Question: What type of tax is indicated in the document, personal property or real estate?
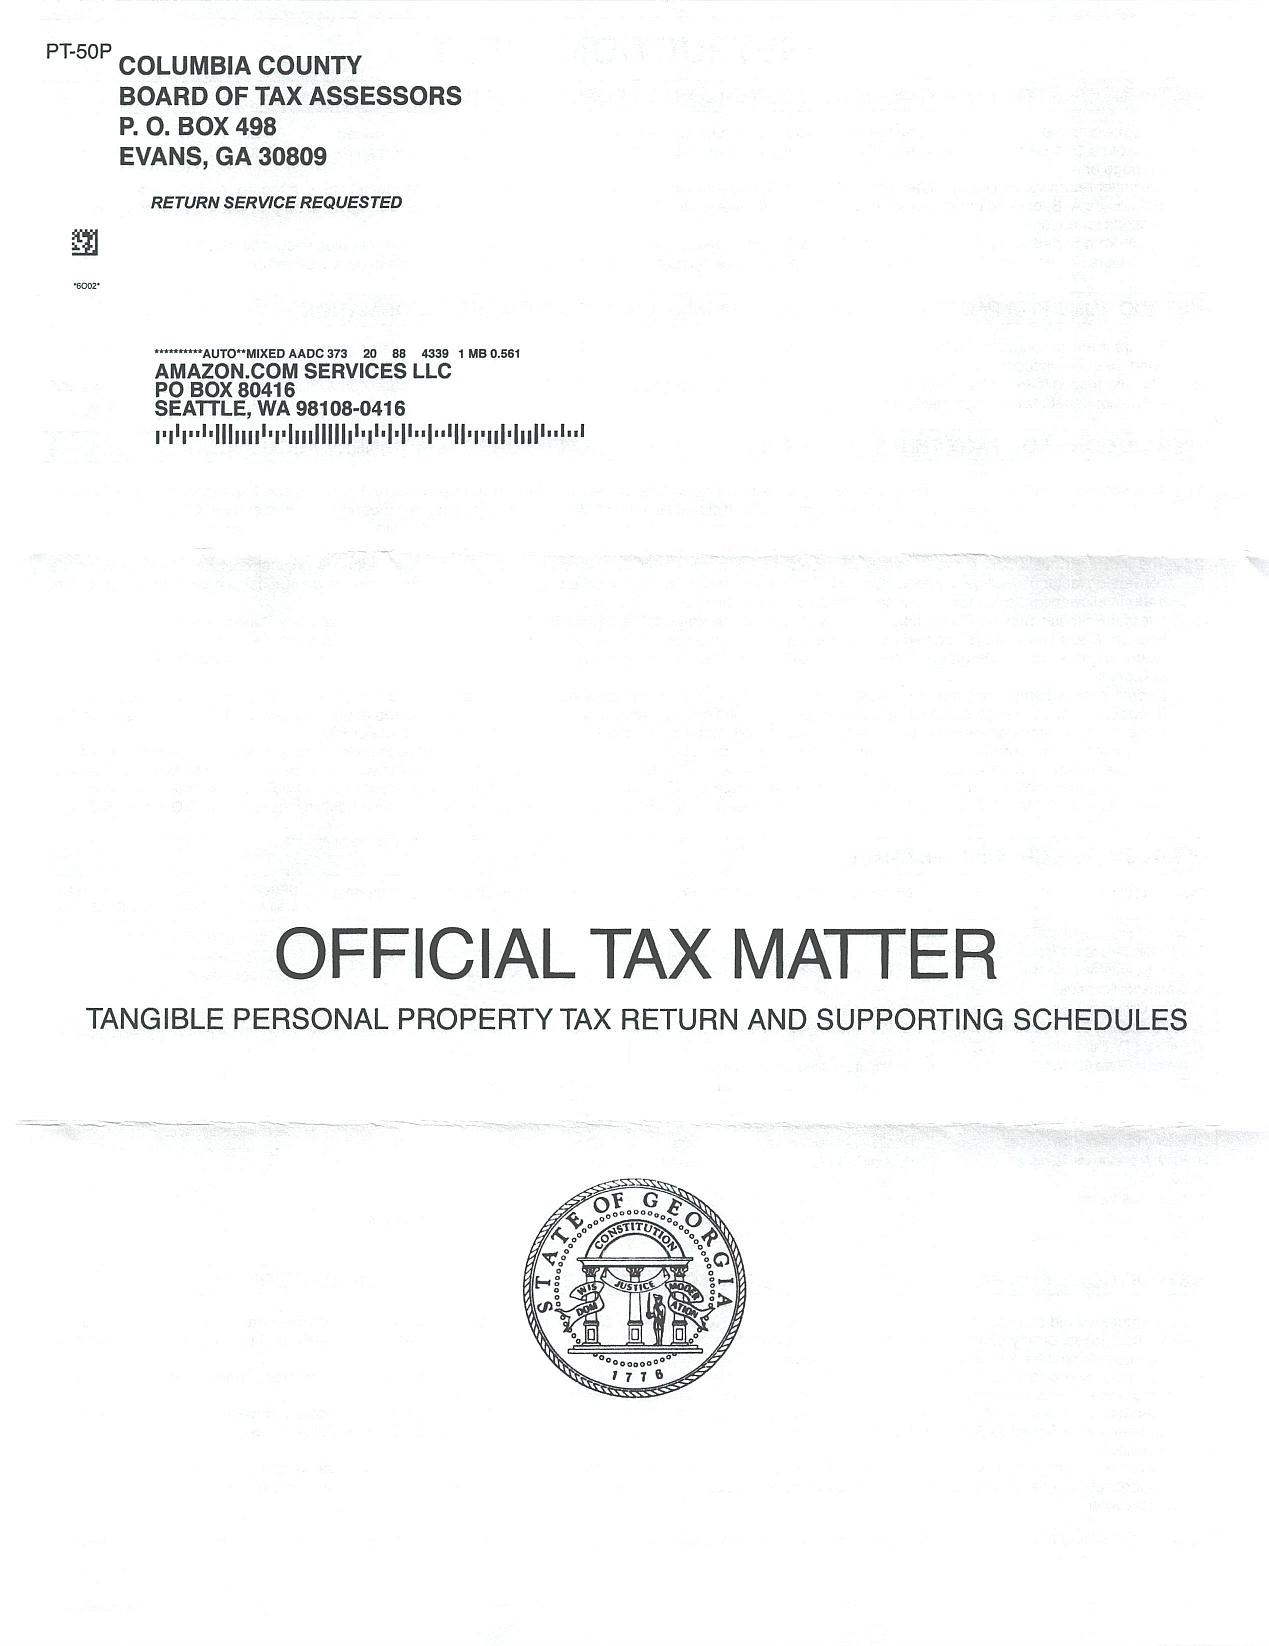
Answer: "Tangible Personal Property Tax"